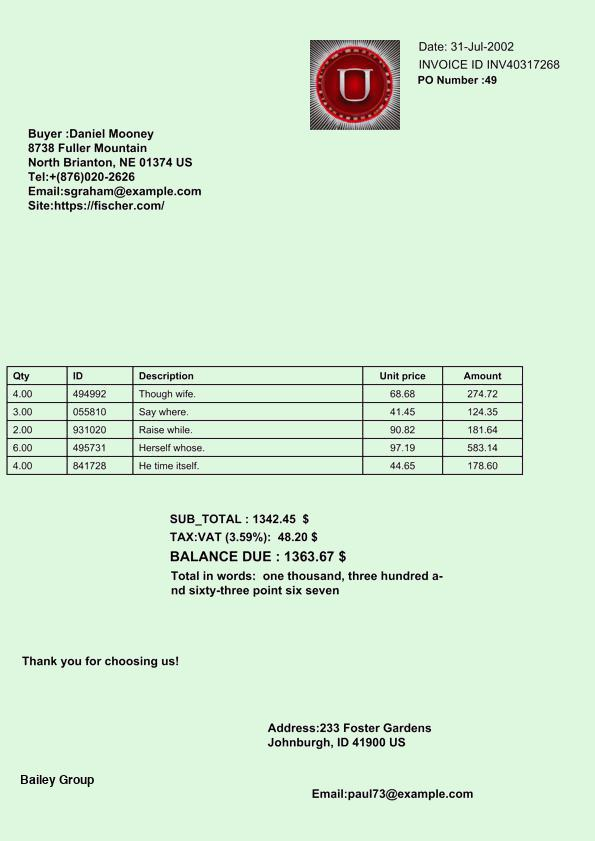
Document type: Invoice